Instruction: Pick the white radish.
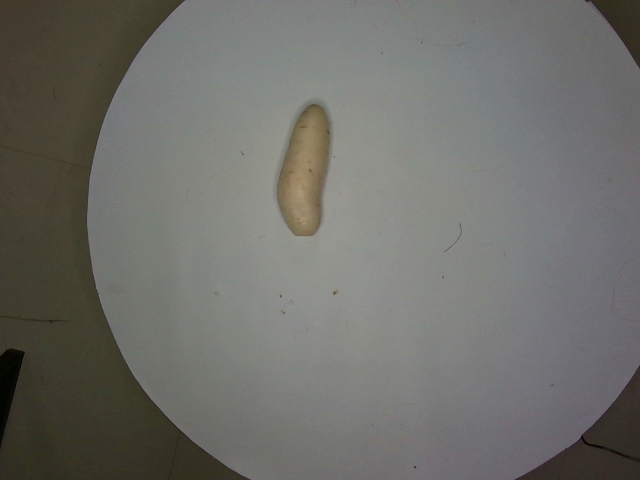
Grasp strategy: vertical